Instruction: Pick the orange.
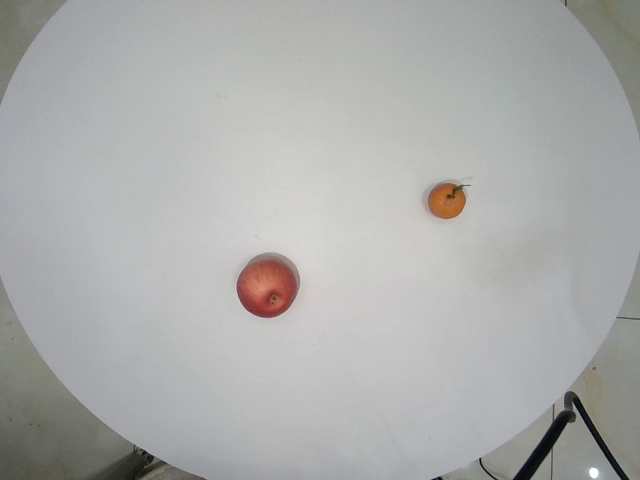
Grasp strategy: vertical